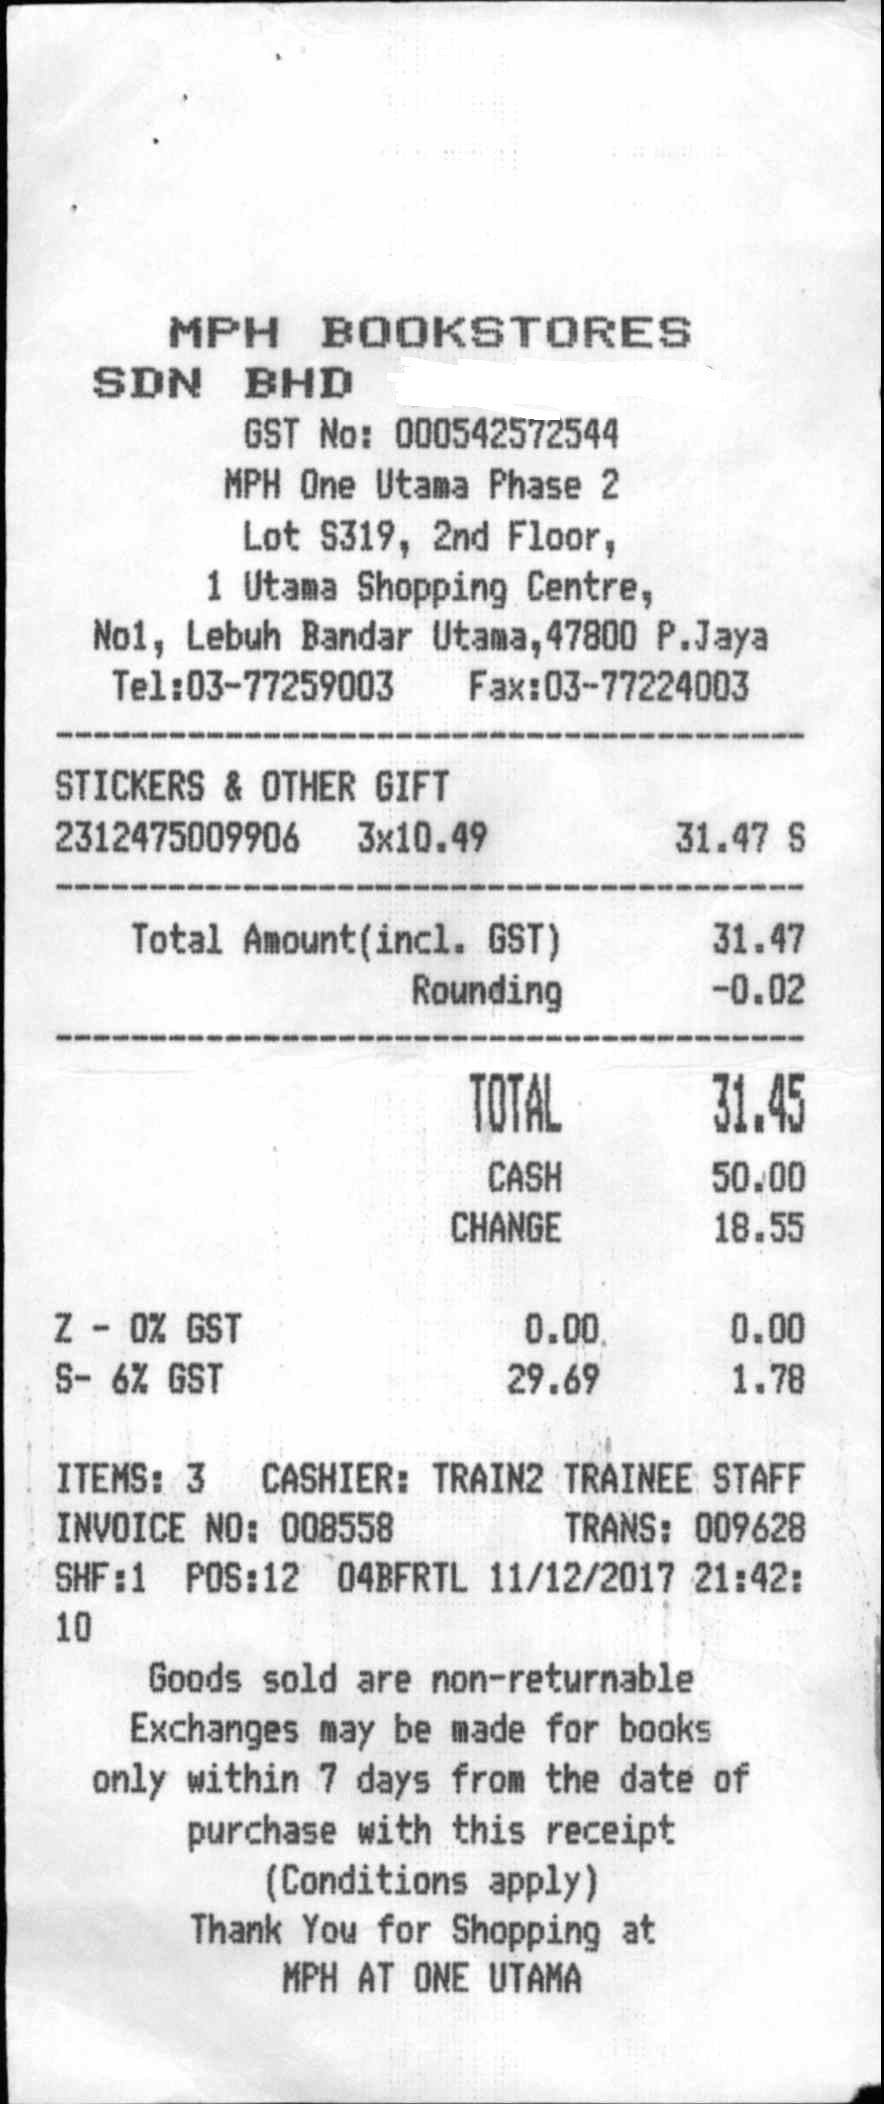
MPH BOOKSTORES
SDN BHD
GST NO: 000542572544
MPH ONE UTAMA PHASE 2
LOT S319, 2ND FLOOR,
1 UTAMA SHOPPING CENTRE,
NO1, LEBUH BANDAR UTAMA,47800 P.JAYA
TEL:03-77259003
FAX:03-77224003
STICKERS & OTHER GIFT
2312475009906
3X10.49
31.47 S
TOTAL AMOUNT(INCL. GST)
31.47
ROUNDING
-0.02
TOTAL
31.45
CASH
50.00
CHANGE
18.55
Z - 0% GST
0.00
0.00
S- 6% GST
29.69
1.78
ITEMS: 3
CASHIER: TRAIN2 TRAINEE STAFF
INVOICE NO: 008558
TRANS: 009628
SHF:1
POS:12
04BFRTL 11/12/2017 21:42:
10
GOODS SOLD ARE NON-RETURNABLE
EXCHANGES MAY BE MADE FOR BOOKS
ONLY WITHIN 7 DAYS FROM THE DATE OF
PURCHASE WITH THIS RECEIPT
(CONDITIONS APPLY)
THANK YOU FOR SHOPPING AT
MPH AT ONE UTAMA